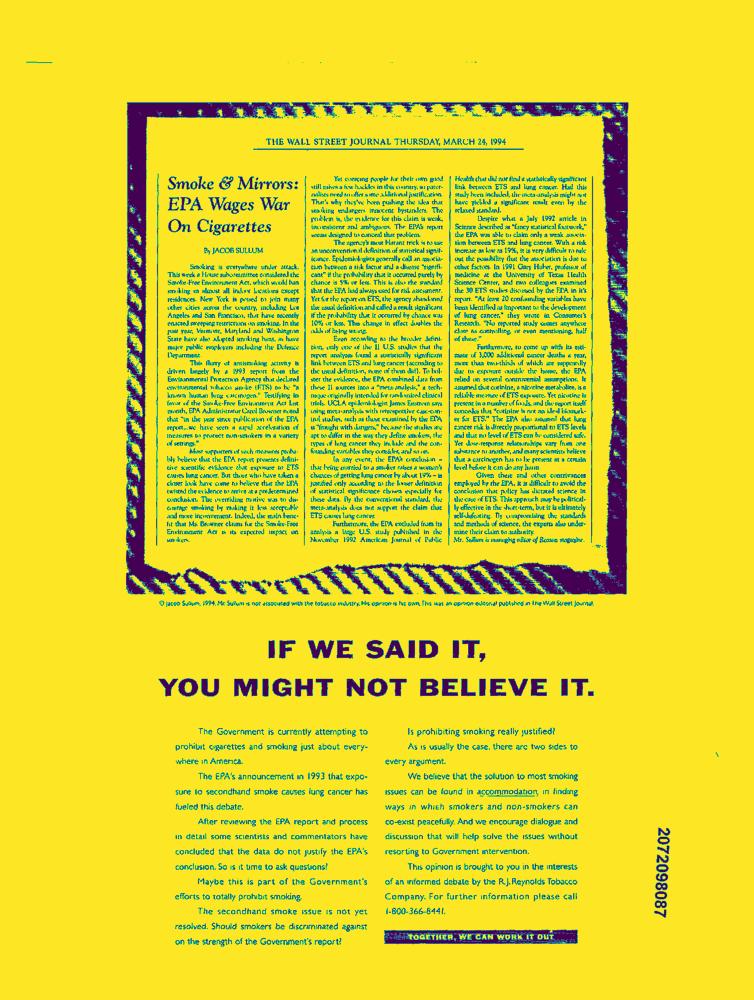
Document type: News-Article